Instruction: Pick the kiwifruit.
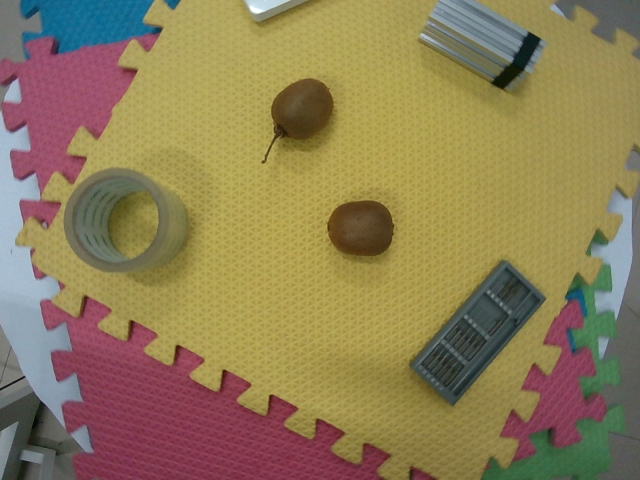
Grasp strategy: vertical